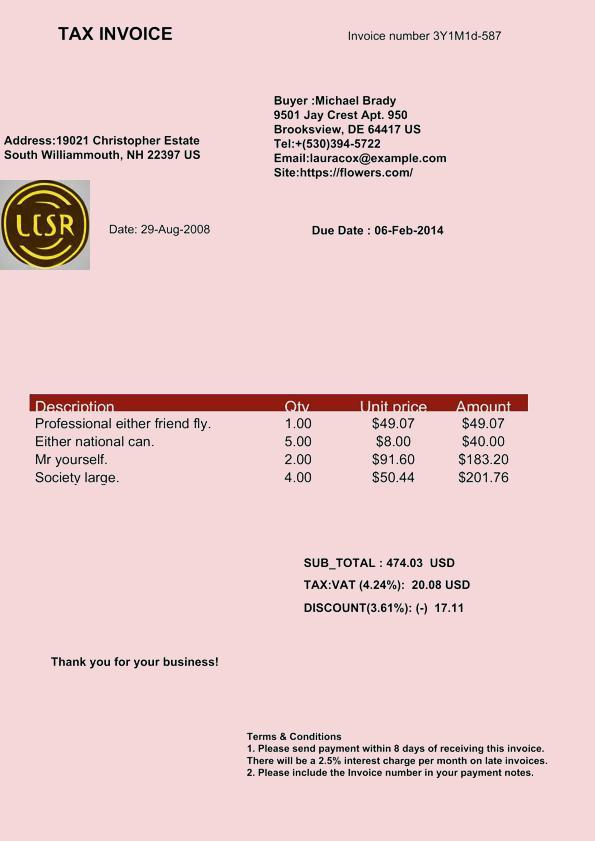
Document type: Invoice